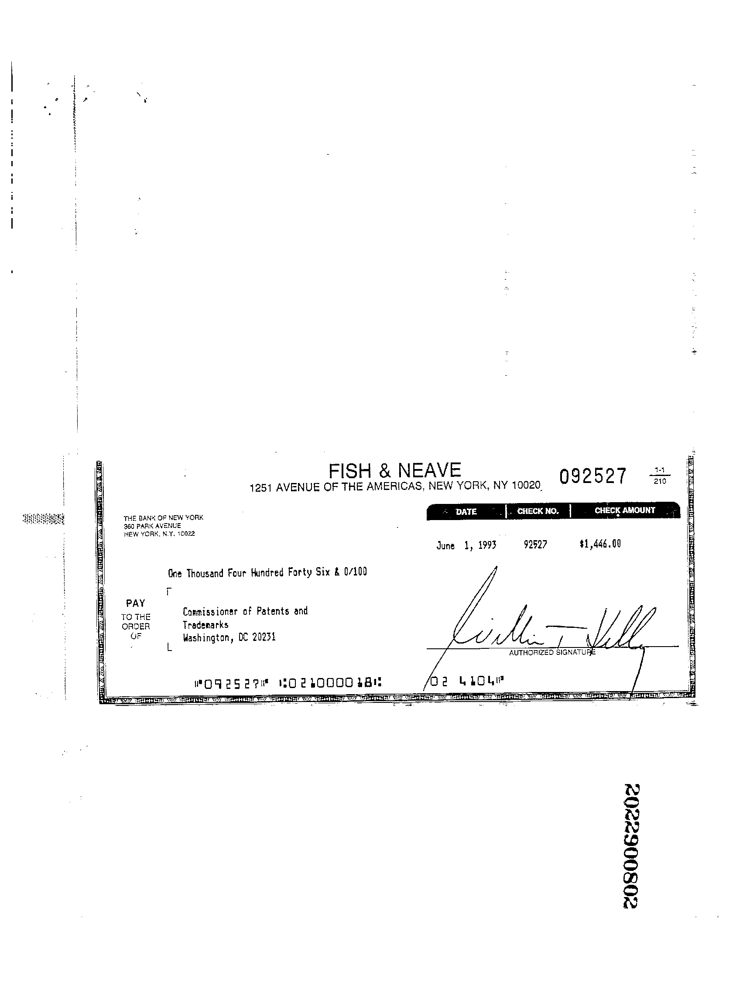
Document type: Invoice